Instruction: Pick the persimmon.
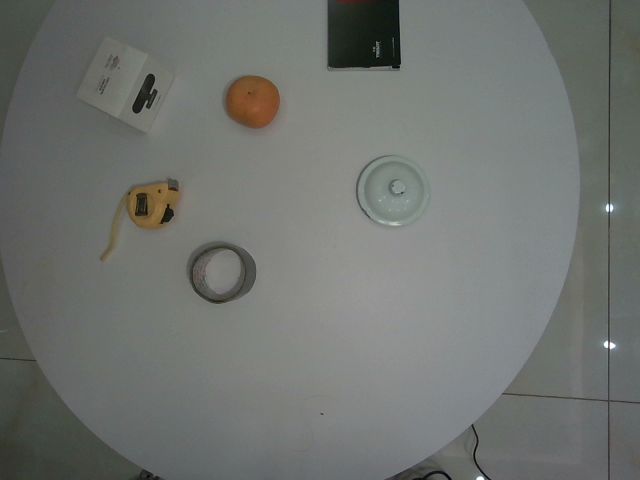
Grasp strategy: vertical